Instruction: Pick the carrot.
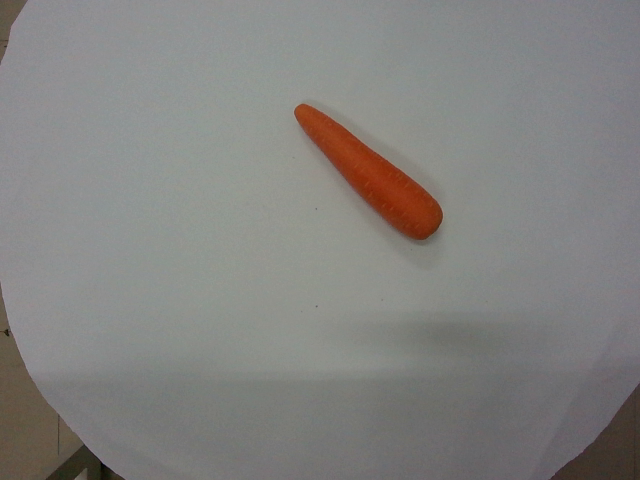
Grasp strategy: vertical